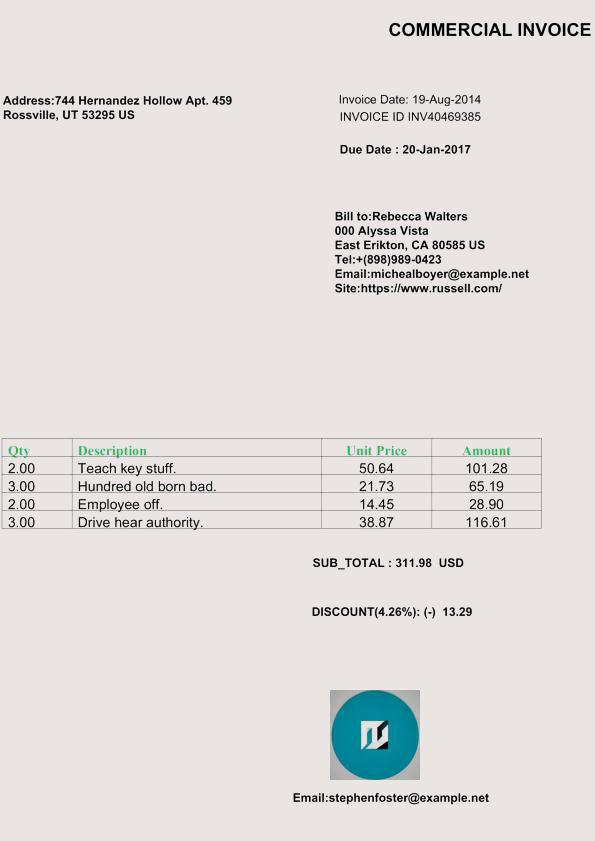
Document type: Invoice